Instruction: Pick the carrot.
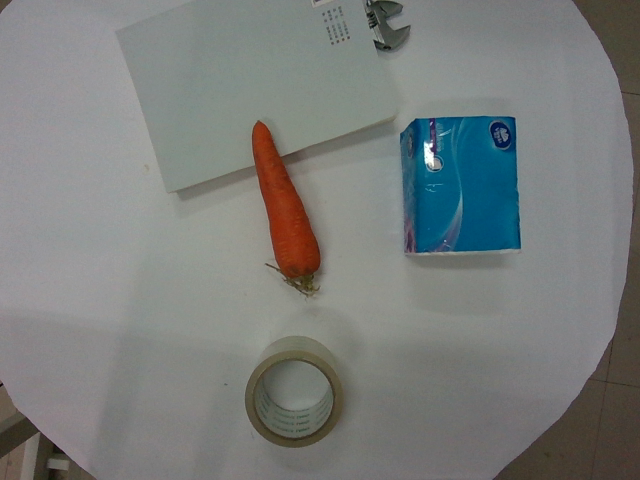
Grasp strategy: vertical